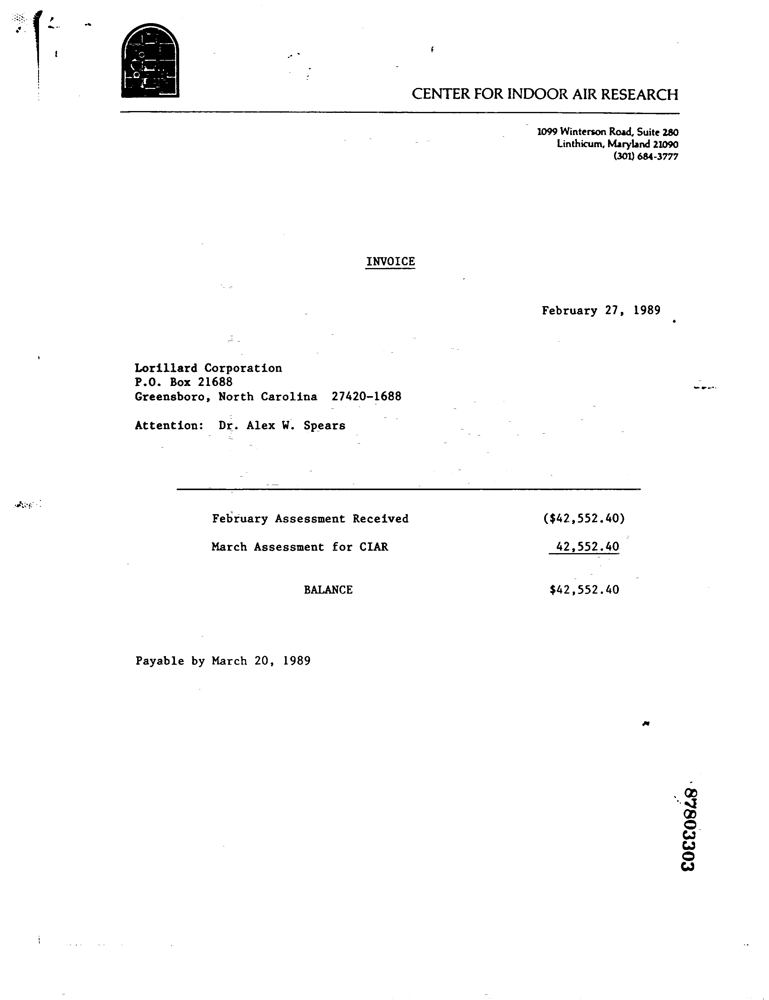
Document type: Invoice